Question: What do the imaging results show?
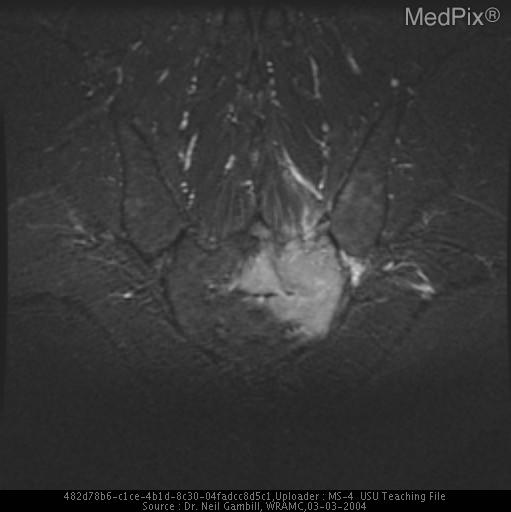
Answer: The imaging shows 1) Plain films- normal SI joints, ill defined lucent area over lower left sacrum, two sacral neural foramina on left widened with erosions of borders
2) CT- mass left side of sacrum, left side of S1 encroaching on left side neural foramen, normal vertebral bodies
3) MRI- infiltrating lesion with high T2 signal intensity within body of sacrum infiltrating into the epidural space MRI- infiltrating lesion with high T2 signal intensity within body of sacrum infiltrating into the epidural space.